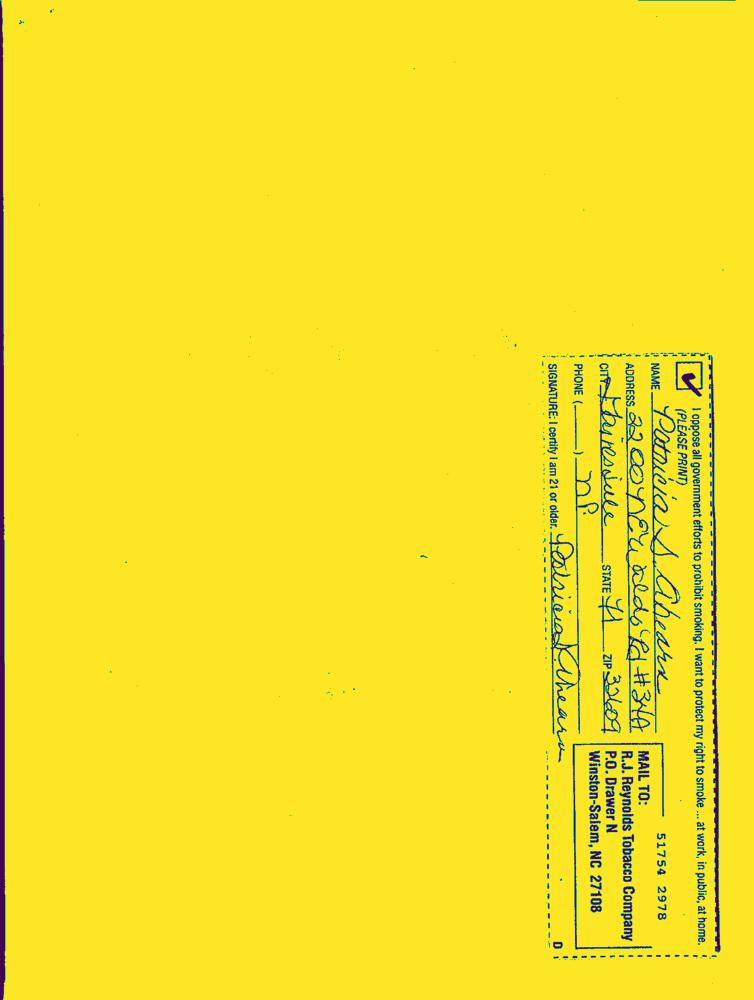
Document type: Hand-Written